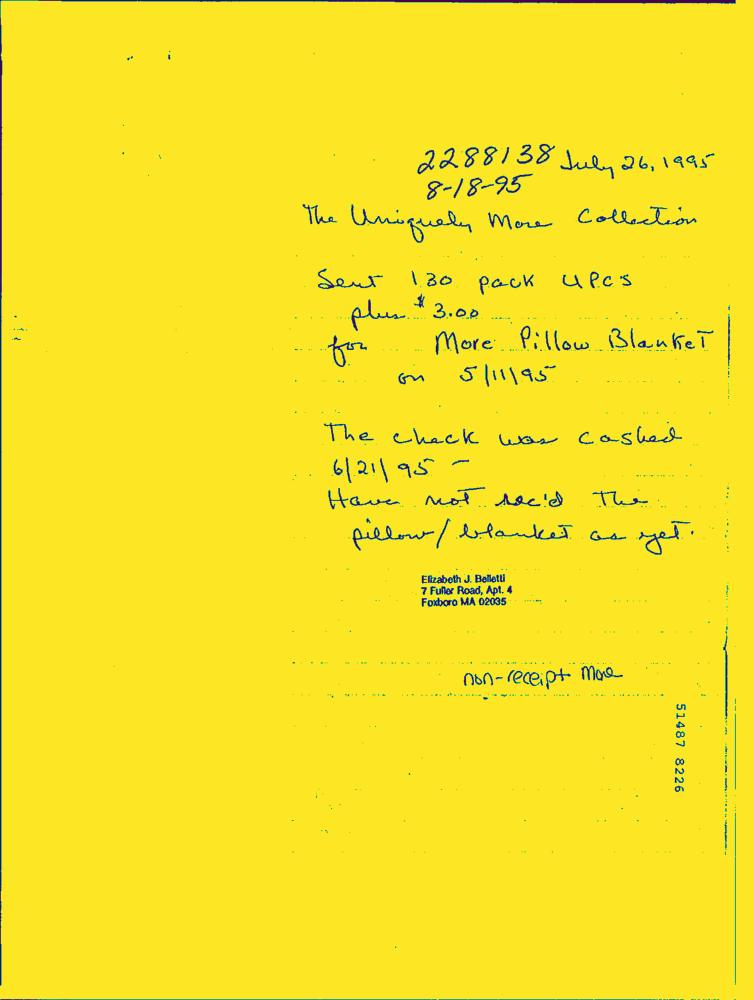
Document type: Hand-Written